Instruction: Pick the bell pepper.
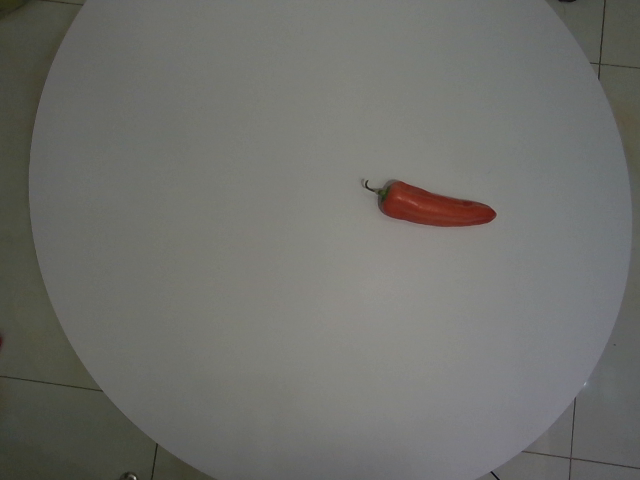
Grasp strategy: vertical